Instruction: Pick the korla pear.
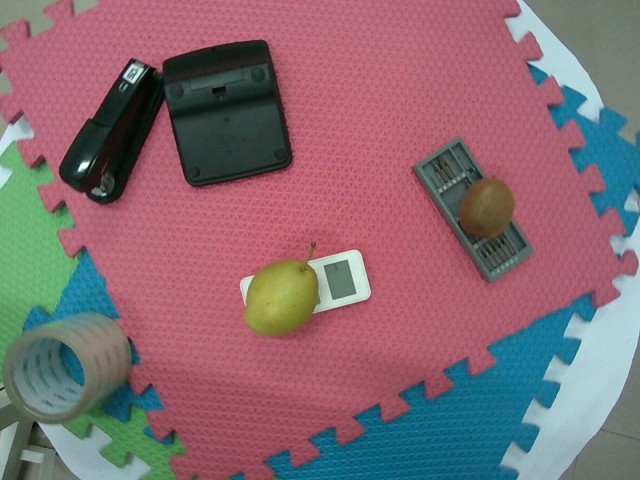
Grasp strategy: vertical